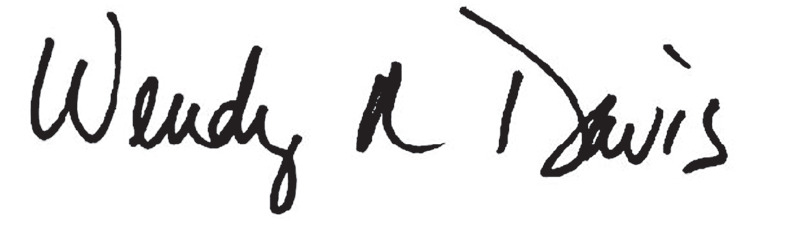
Signature of: wendy davis